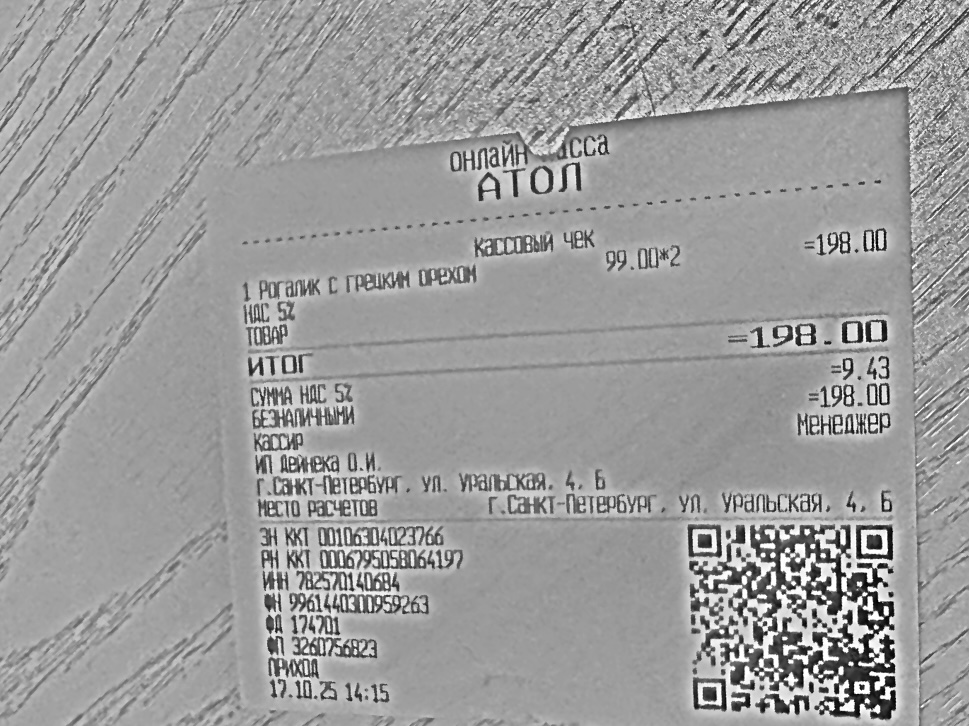
Продавец: ИП Дейнека О.И.
ИНН: 782570140684
Дата: 17.10.25
Товары: 1 Рогалик с грецким орехом
Количество: 2
Цена: 99.00
Сумма: 198.00
Итого: 198.00